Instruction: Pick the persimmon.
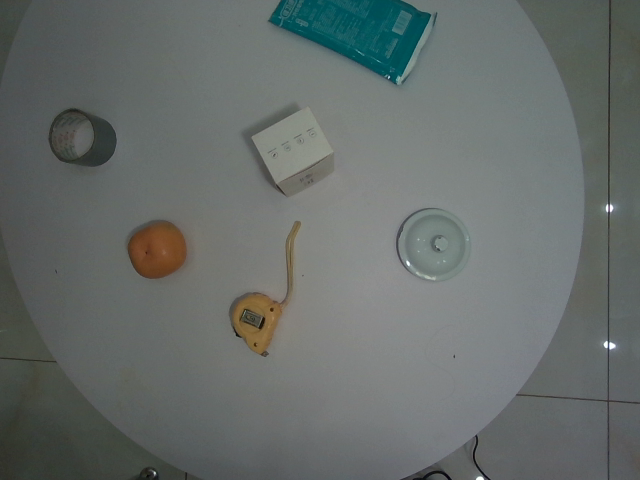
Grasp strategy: vertical